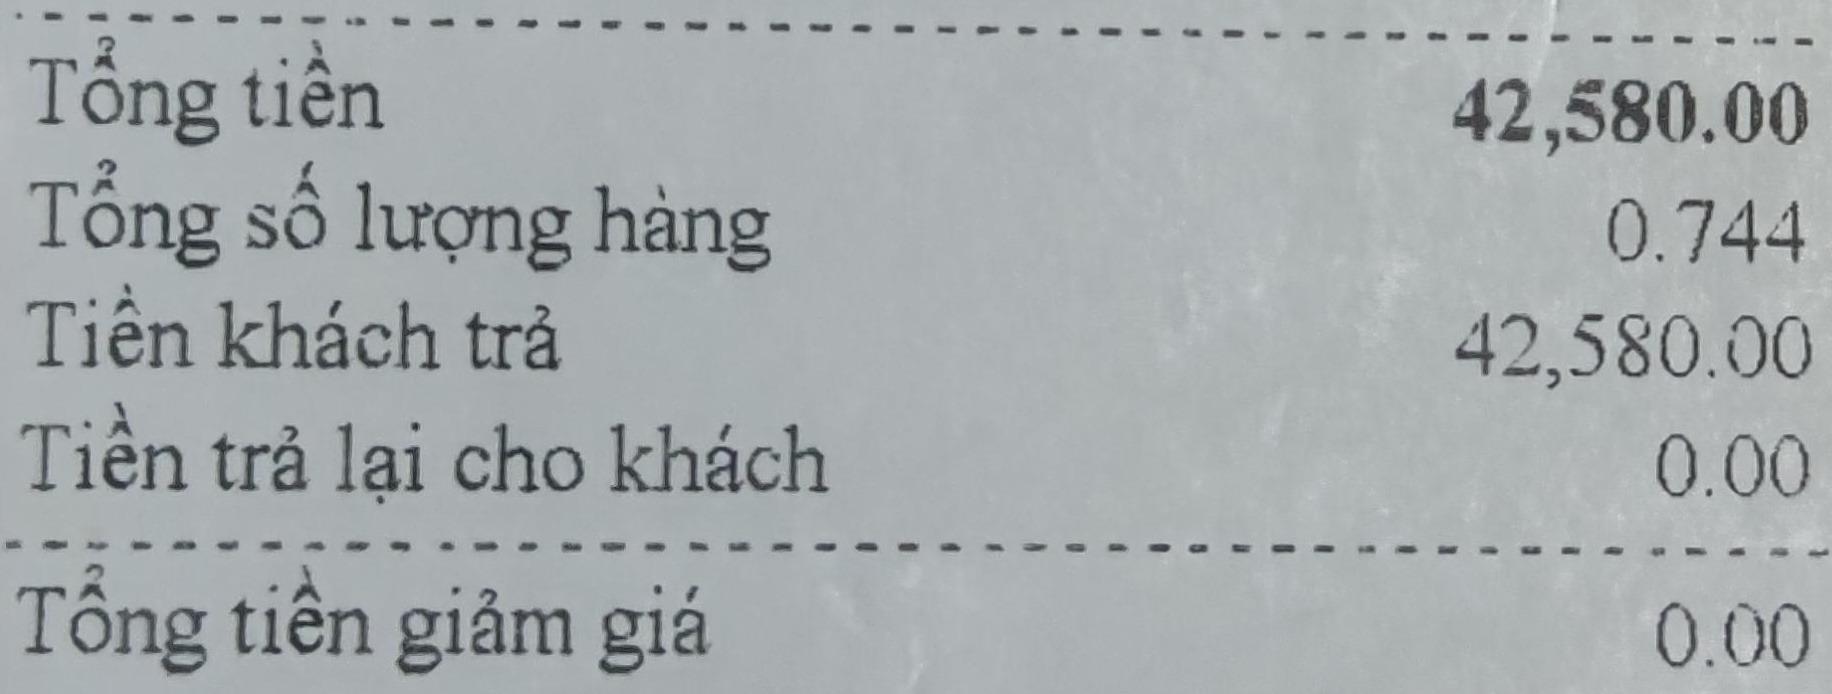
Tổng tiền 42,580.00
Tổng số lượng hàng 0.744
Tiền khách trả 42,580.00
Tiền trả lại cho khách 0.00
Tổng tiền giảm giá 0.00